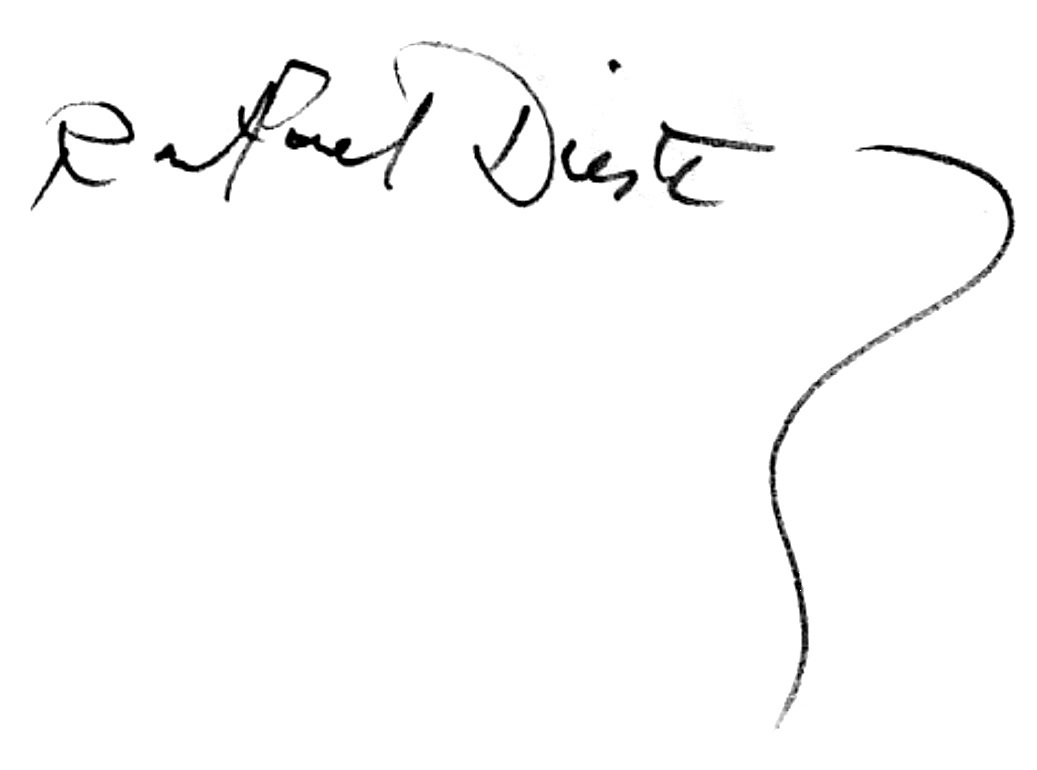
Signature of: rafael dieste